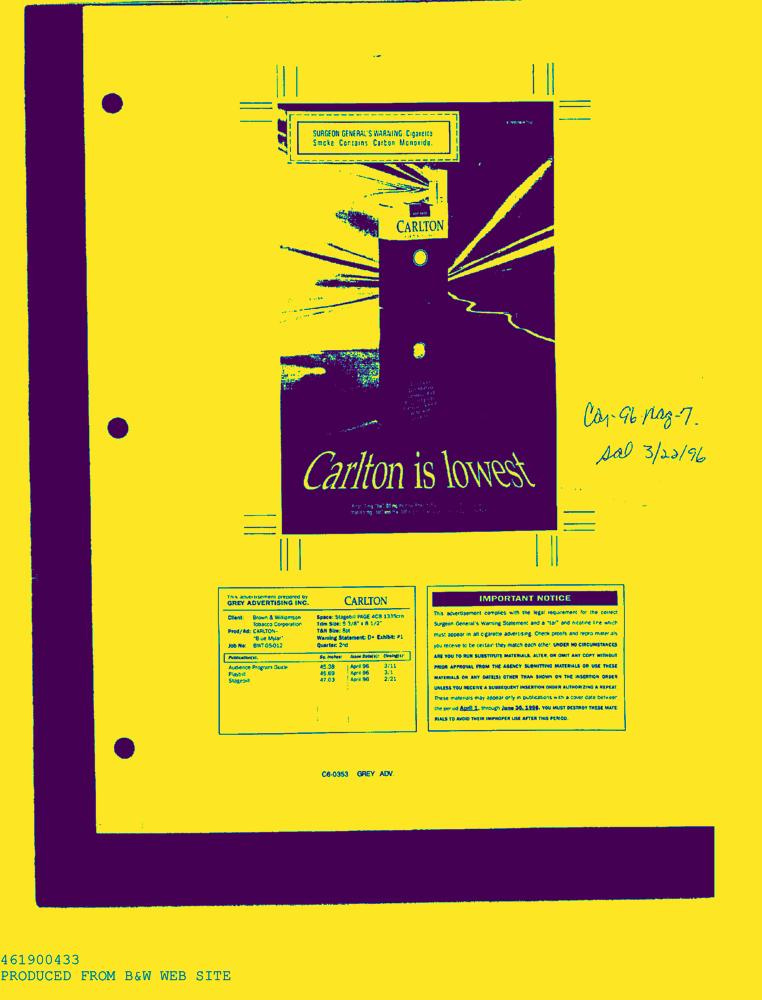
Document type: AD